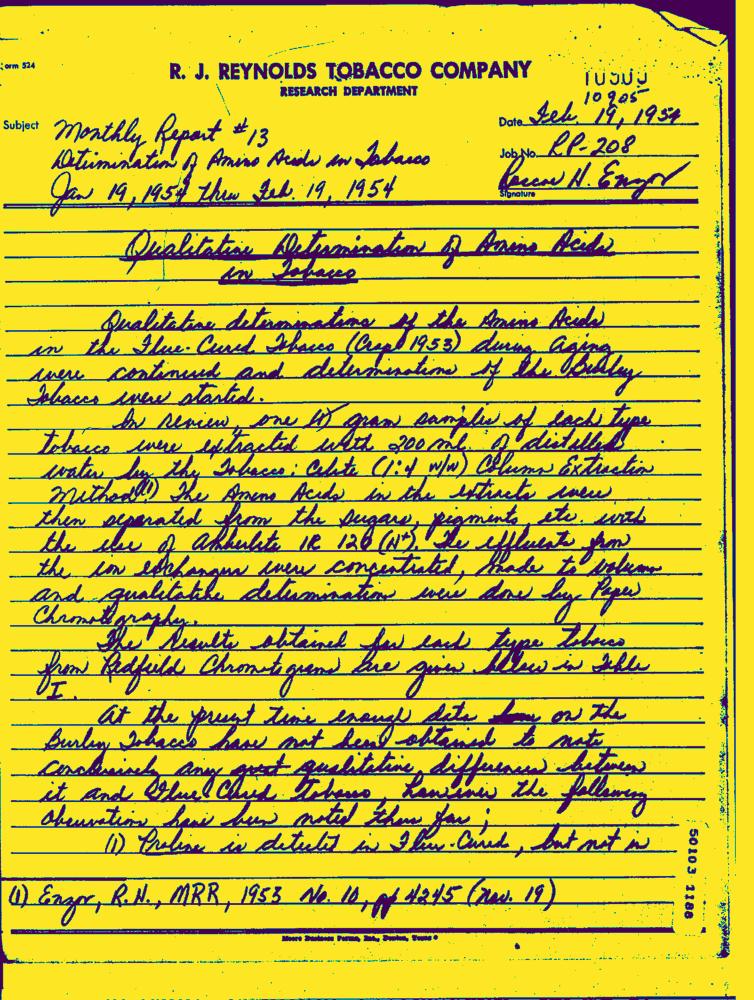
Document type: Hand-Written